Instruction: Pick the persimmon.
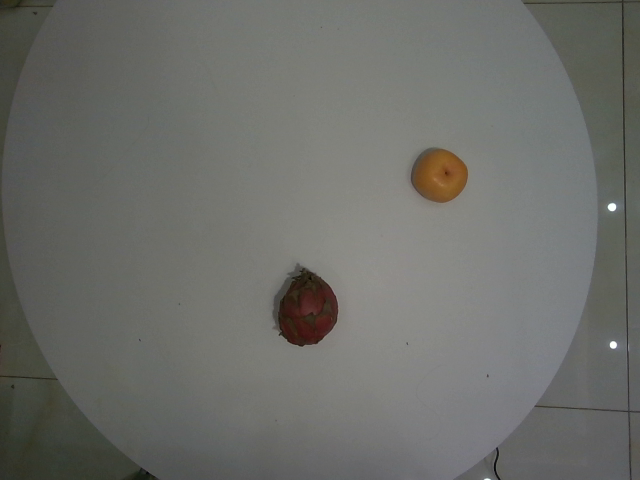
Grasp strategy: vertical